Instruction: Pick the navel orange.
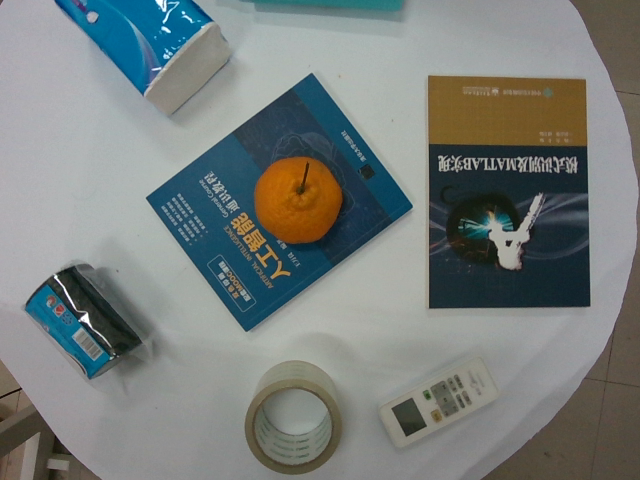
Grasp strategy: vertical